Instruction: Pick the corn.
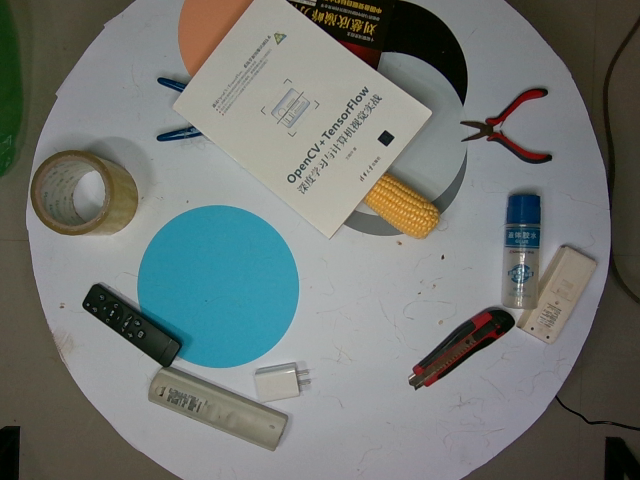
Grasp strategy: vertical